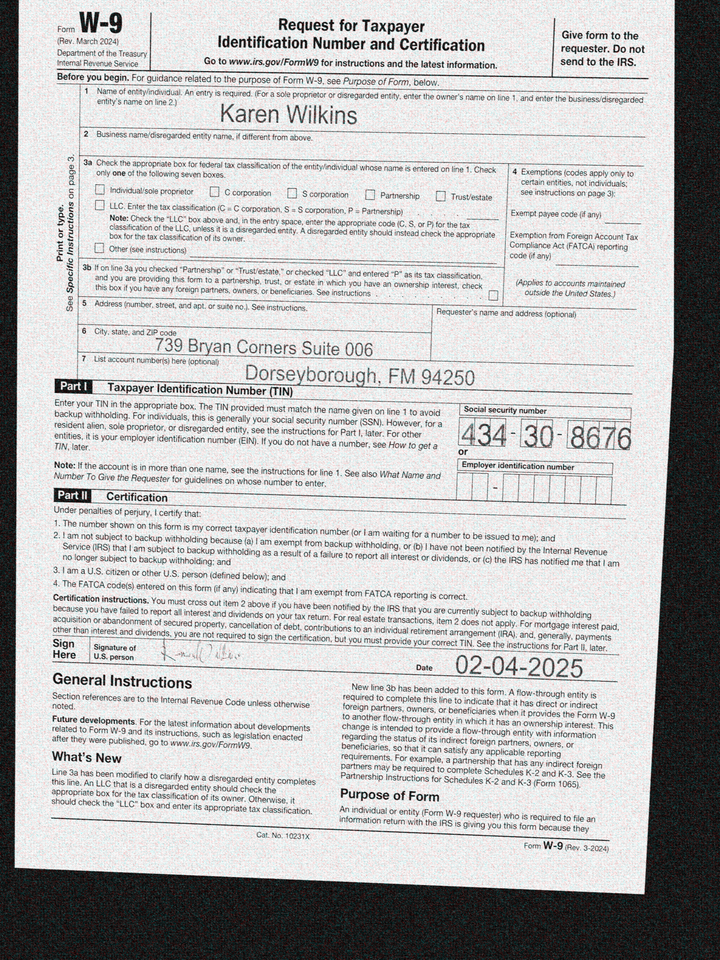
adr1: 739 Bryan Corners Suite 006
adr2: Dorseyborough, FM 94250
cbx: no
ssn: 434308676
enm: Karen Wilkins
sdt: 02-04-2025